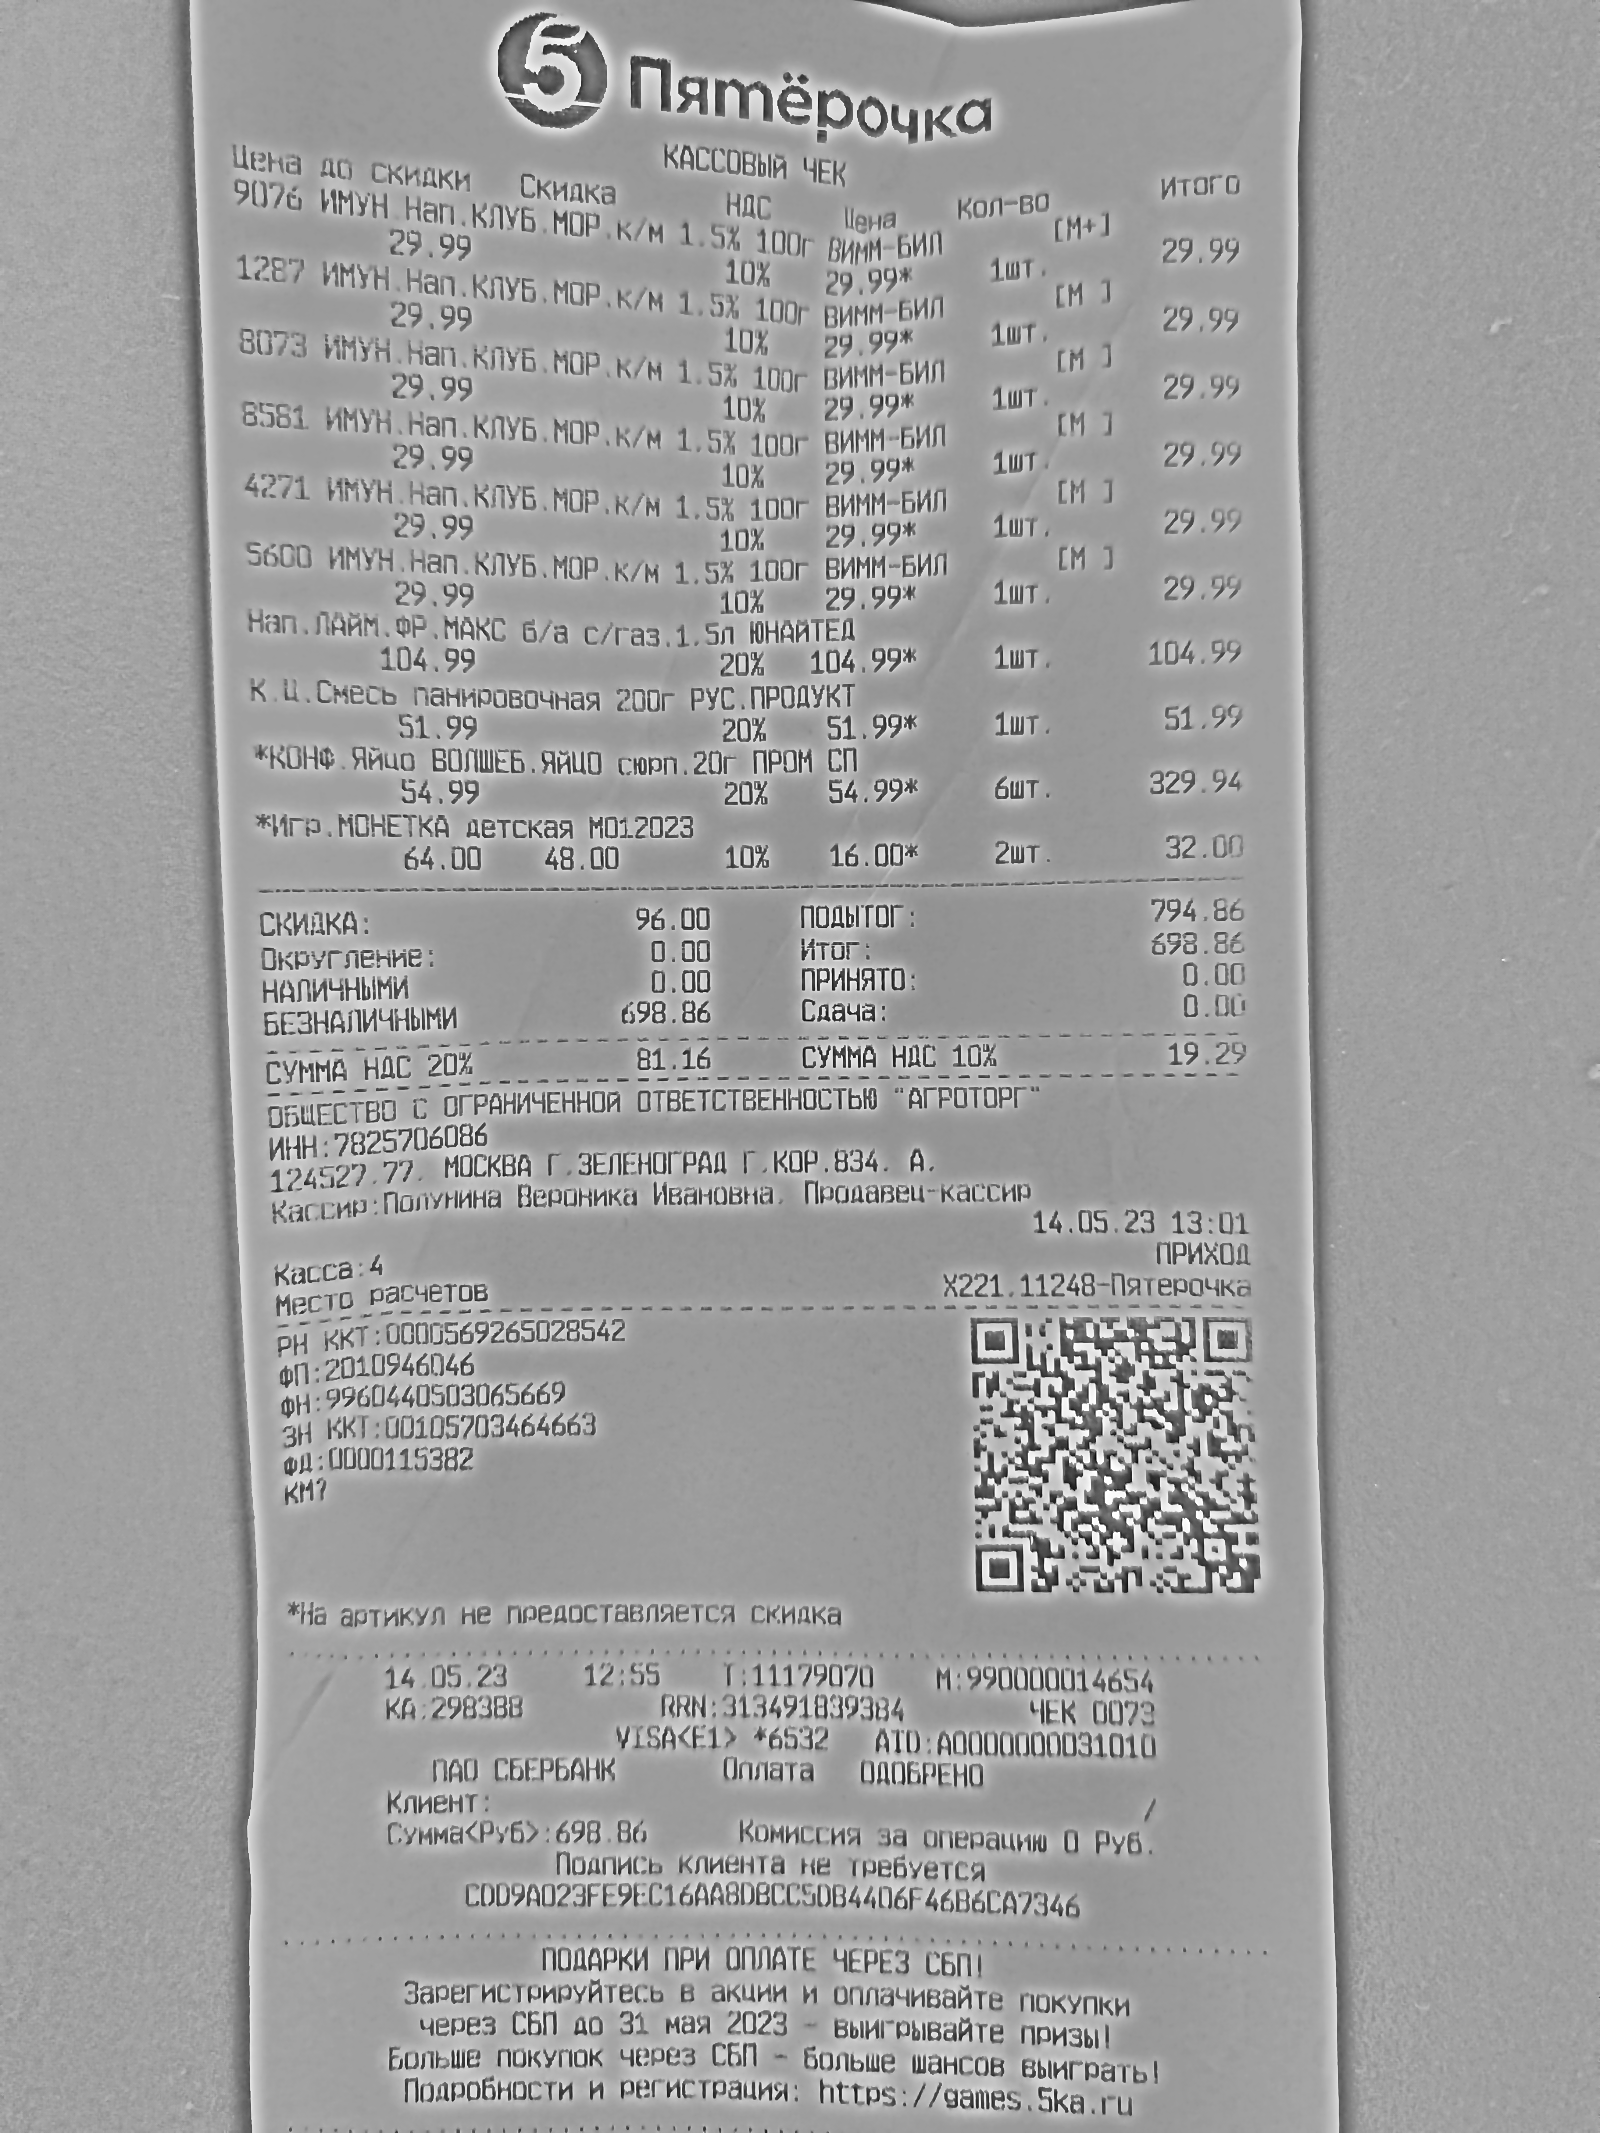
Продавец: ООО "АГРОТОРГ"
ИНН: 7825706086
Дата: 14.05.23
Итого: 698.86